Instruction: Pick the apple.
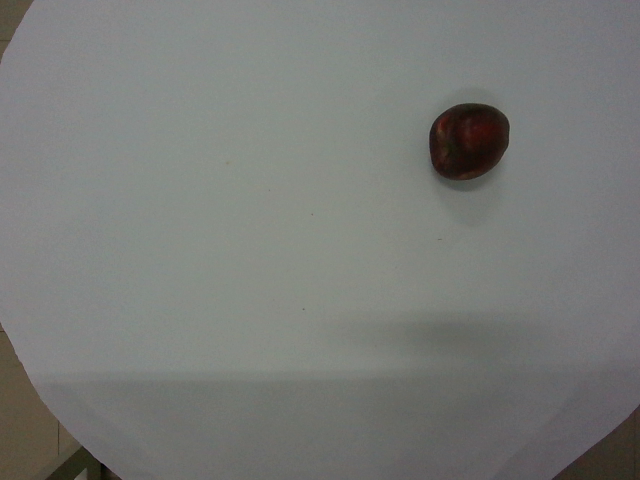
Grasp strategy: vertical